Question: How is the history relevant to the case?
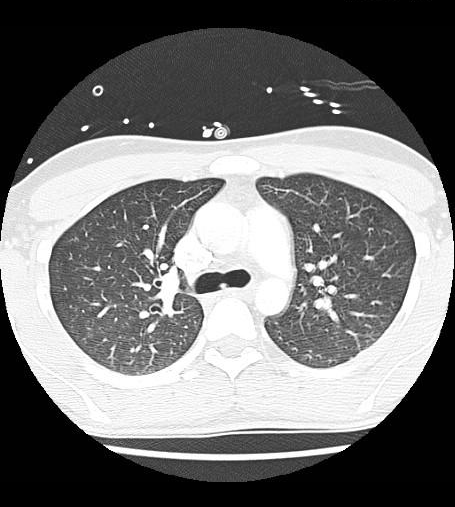
Answer: The patient's history of ICU patient who, after extubation, developed acute onset dyspnea and hypoxia. is key in understanding the case.